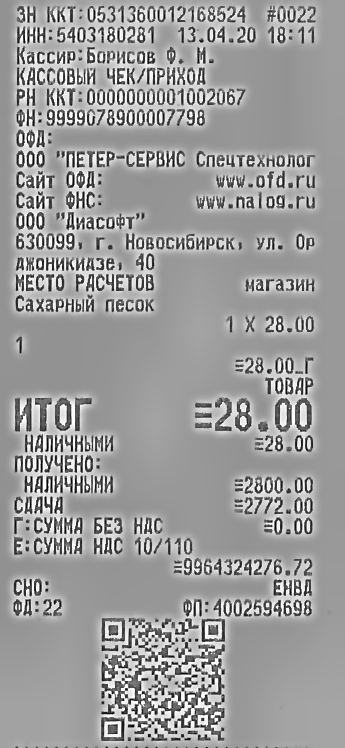
Продавец: ООО "Диасофт"
ИНН: 5403180281
Дата: 13.04.20
Товары: Сахарный песок
Количество: 1.000
Цена: 28.00
Сумма: 28.00
Итого: 28.00